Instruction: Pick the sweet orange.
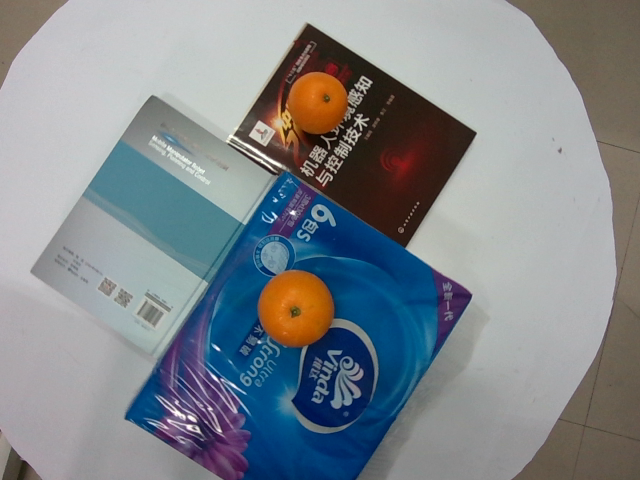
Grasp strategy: vertical